Retrieve the amount in words, amount in figures, name of the payee, date on the cheque, and the bank name from the image.
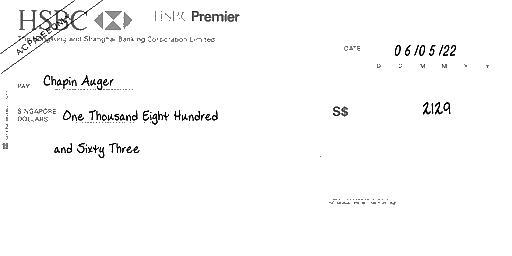
amt_in_words: One Thousand Eight Hundred and Sixty Three
amt_in_figures: 2129
payee_name: Chapin Auger
bank_name: HSBC
cheque_date: 06/05/22